Question: What is the property identification or parcel number listed?
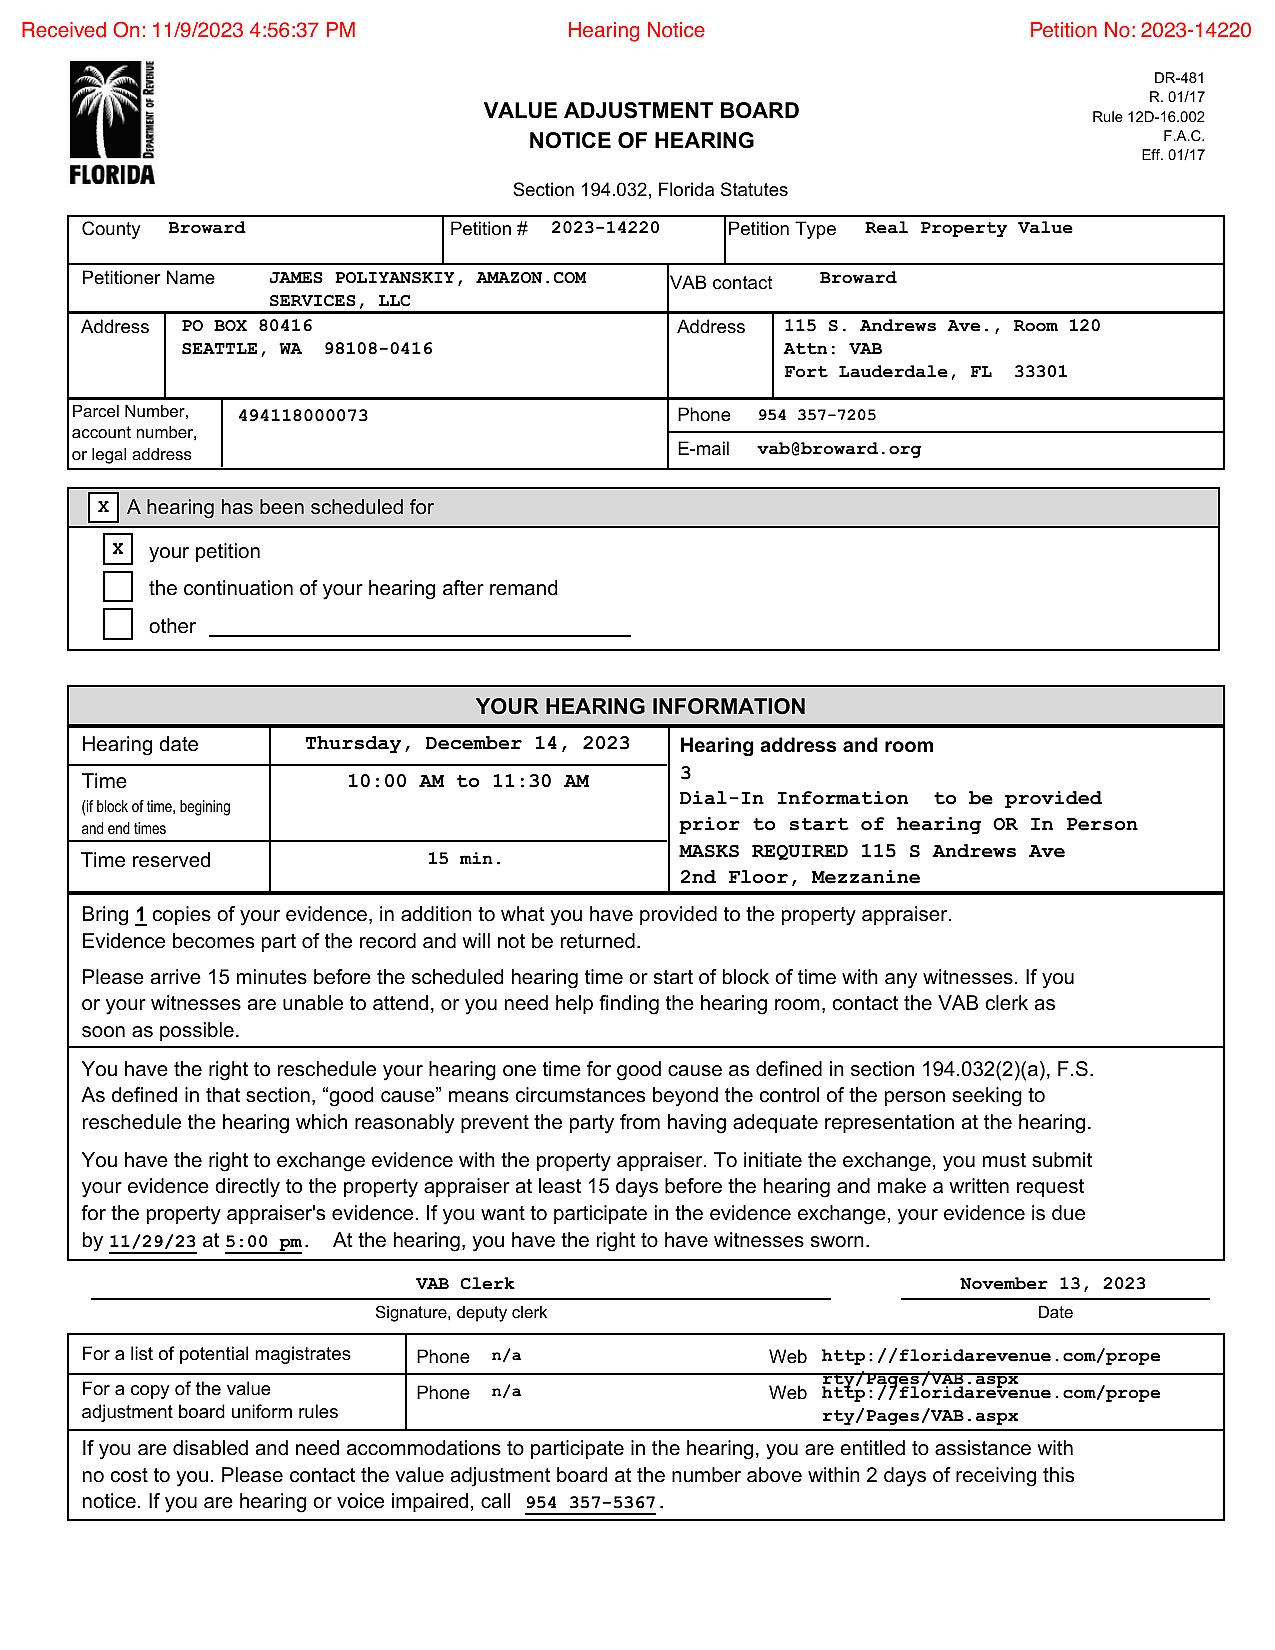
Answer: "4.94118E+11"